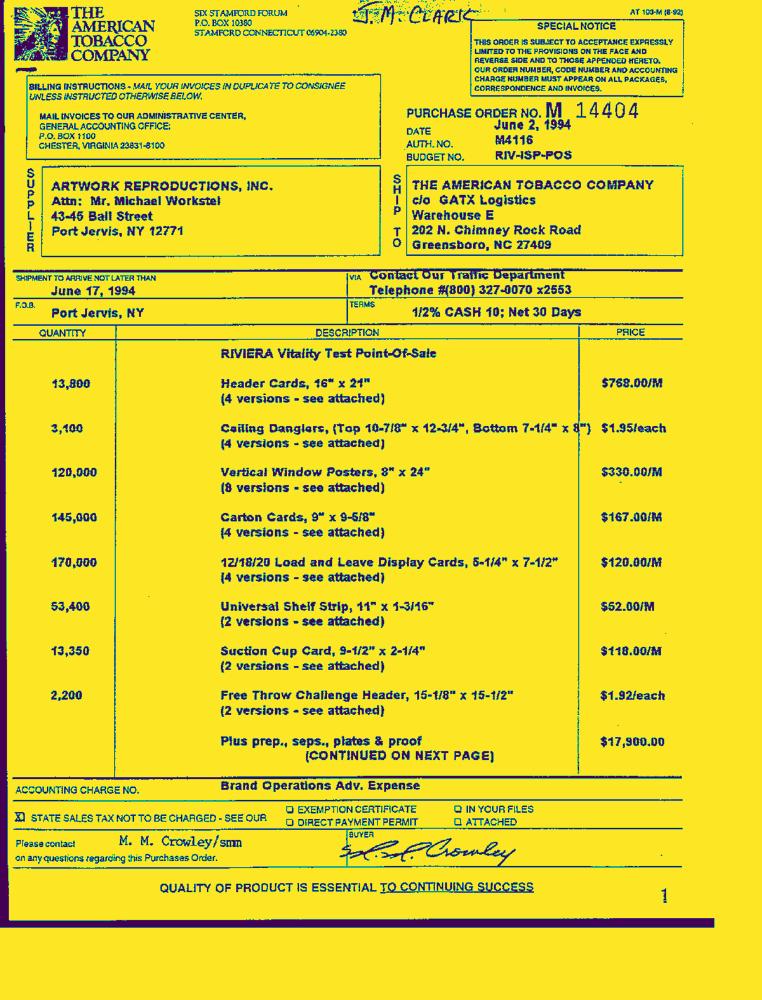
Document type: Invoice-Doc